Question: Talk about the condition:
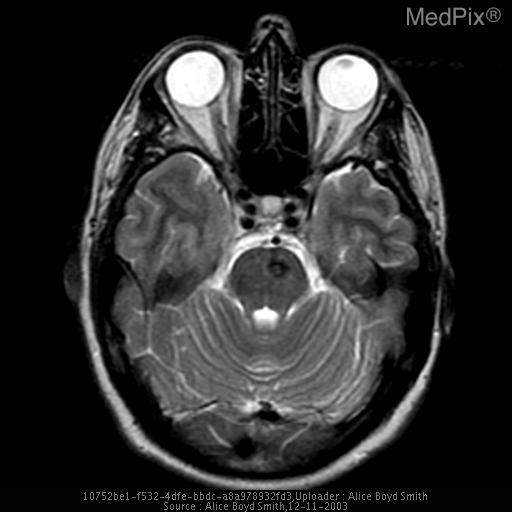
Answer: The disease is discussed as: Cavernous Angiomas make up approximately 10-15% of vascular malformations of the brain. They consist of large sinusoidal vascular spaces which lack normal endothelial tight juctions.  As a result, bleeding is frequent.  The majority of bleeds from these lesions, however, are subclinical with nearly 100% demonstrating hemosiderin staining of the adjacent parenchyma at diagnosis.  There is a 0.5-1% incidence of symptomatic hemmorhage/year.  The most common clinical presentation as a result of hemmorhage is the development of seizures or progressive neurologic deficits, with a seizure disorder being the presenting symptom in approximately 50% of patients with cavernous angiomas.  The degree to which a lesion is symptomatic is,like most CNS abnormalities, dependent on location. Brainstem lesions tend to present earlier with neurologic deficits.

Cavernous angiomas may occur anywhere within the CNS with roughly 3/4 occurring supratentorially, 1/4 within the posterior fossa and brainstem, and occasional lesions within the spinal cord.  While the occurrence may be sporadic, there is a strong familial association identified where close to 80% of members of affected families may demonstrate lesions.  In about 50% of patients the lesions will be multiple.  Whenever more than one cavernous malformation is identified in the CNS, there is probably an autosomal dominant inheritence.  This should prompt an evaluation of all first-degree relatives.

Imaging findings are related to the degree of prior hemmorhage of the lesions.  On CT, these lesions may be heavily calcified.  MR often demonstrates blood products of various ages centrally and a rim of hemosiderin peripherally.  Gradient-echo images may be helpful in identification of small lesions secondary to the gradient suseptibility or characteristic "blooming" artifact produced by hemosiderin.  Following contrast administration, on either CT or MR, variable enhancement may occur.